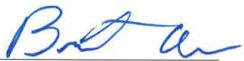
Signature of: bret allain